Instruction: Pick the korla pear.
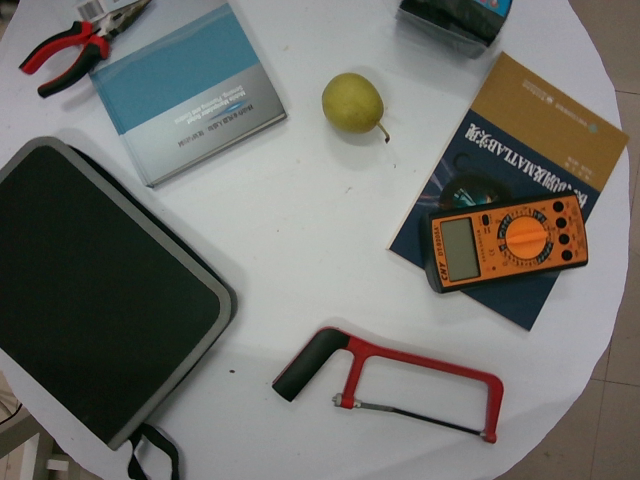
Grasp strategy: vertical